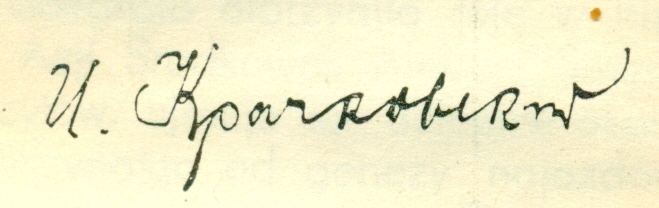
Signature of: ignaty krachkovsky